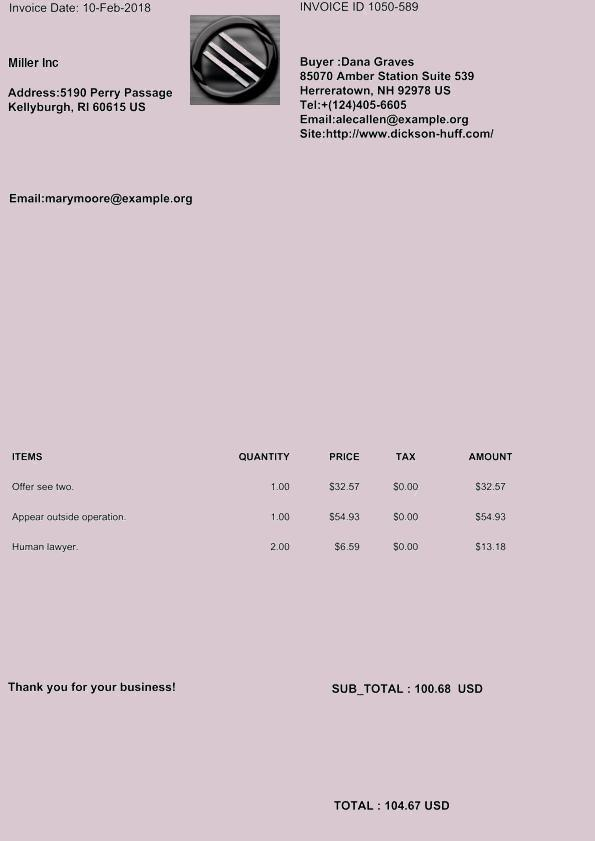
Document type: Invoice